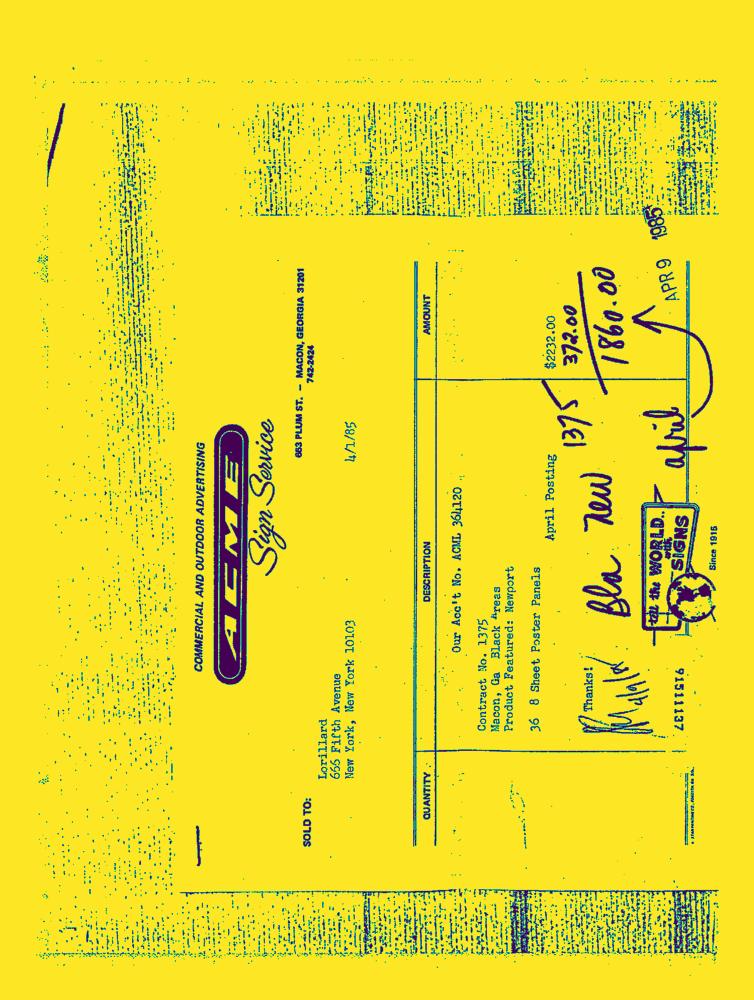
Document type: Invoice-Doc